Question: How is the property described in the document?
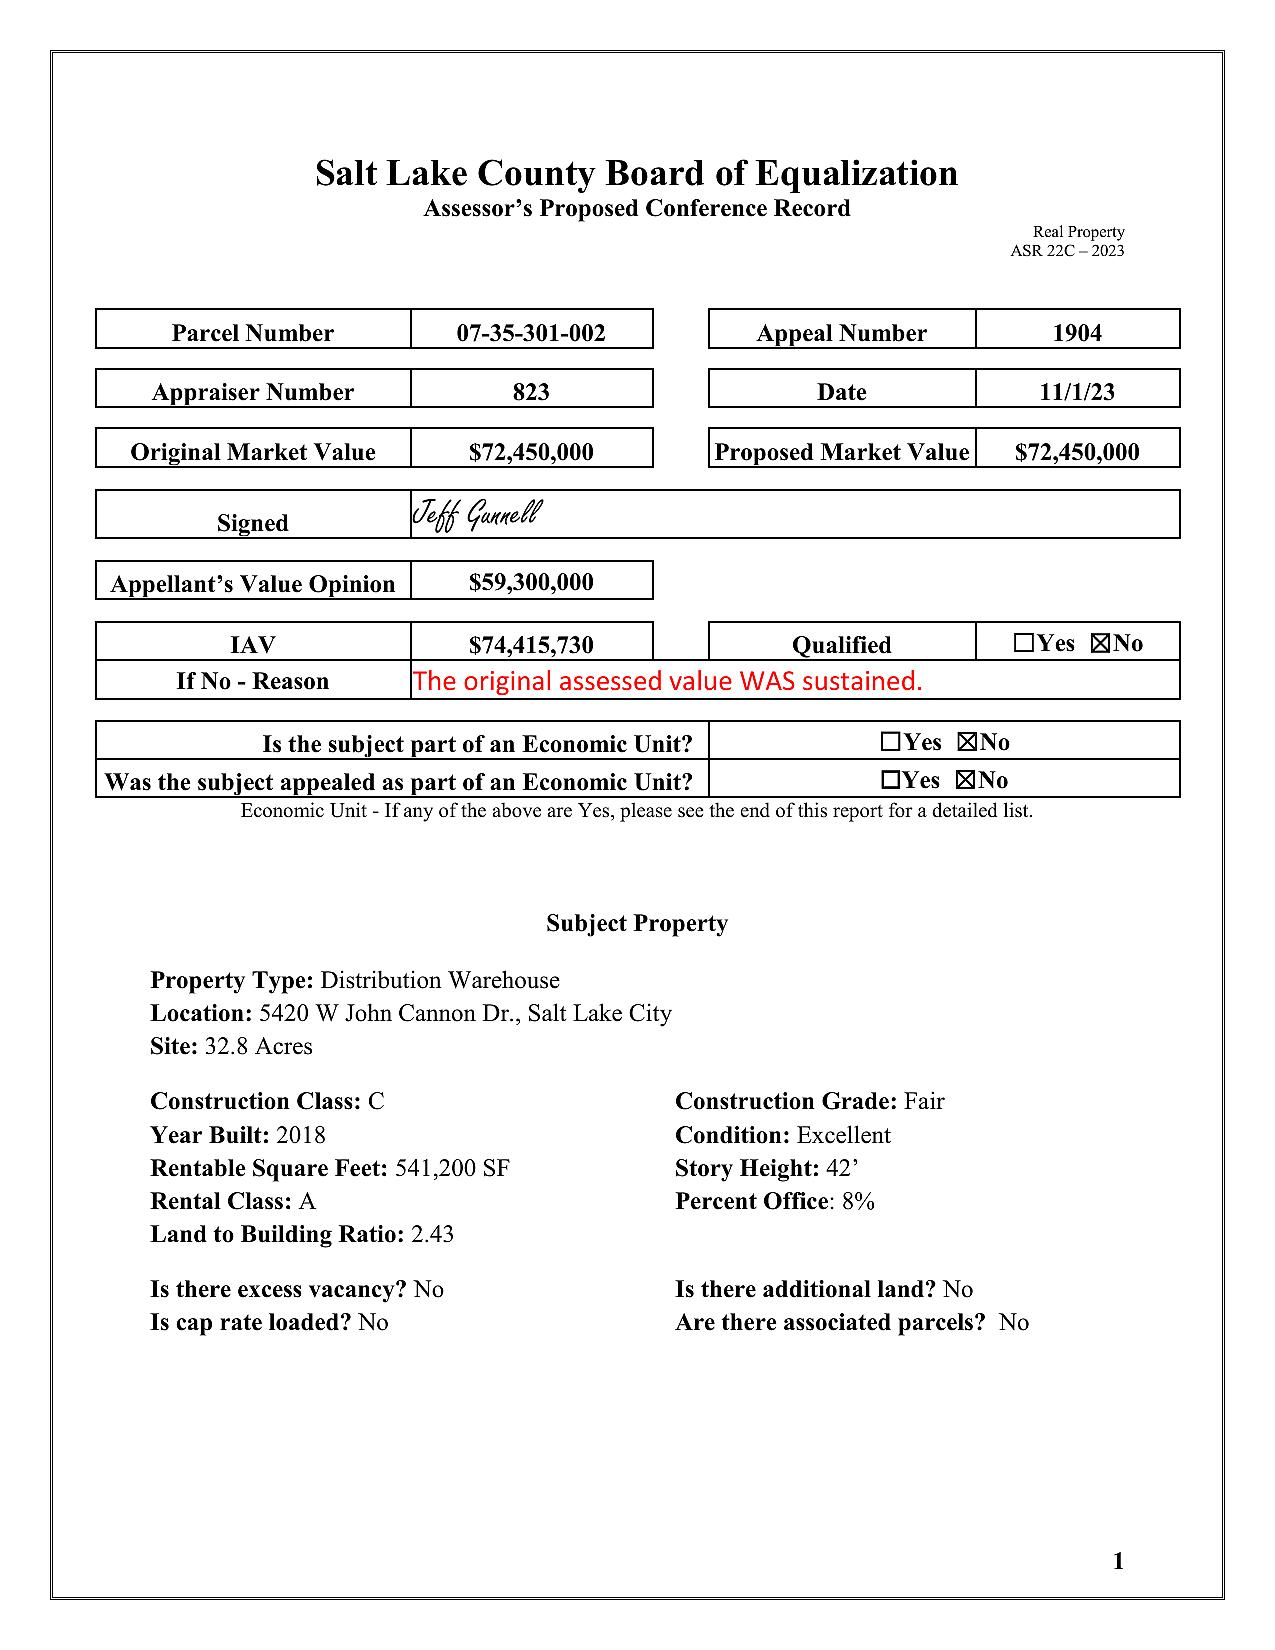
Answer: "Distribution Warehouse"